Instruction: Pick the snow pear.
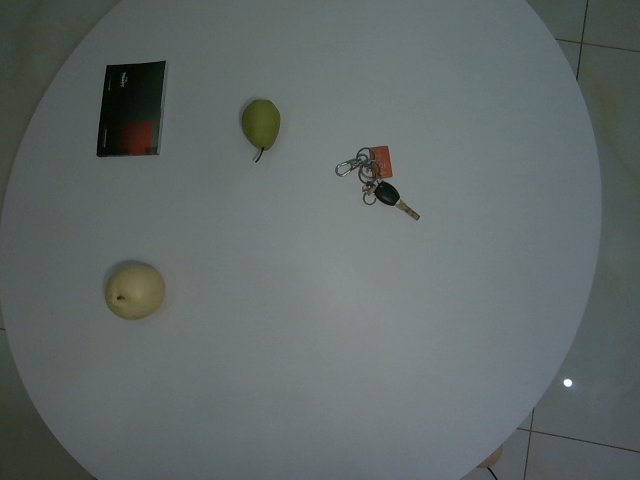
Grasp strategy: vertical